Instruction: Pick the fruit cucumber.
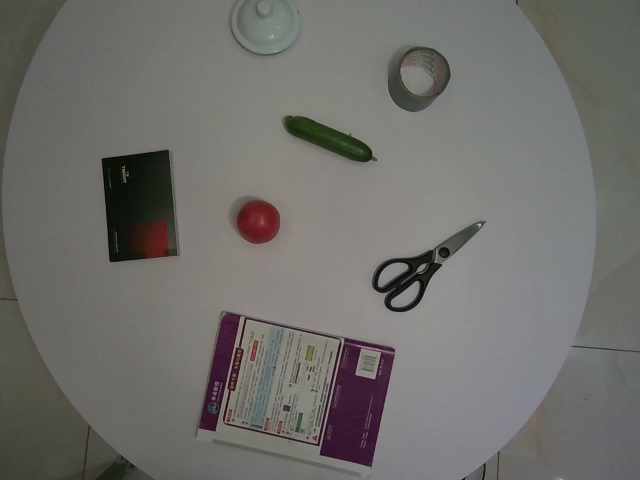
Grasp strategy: vertical